Question: How is the property described in the document?
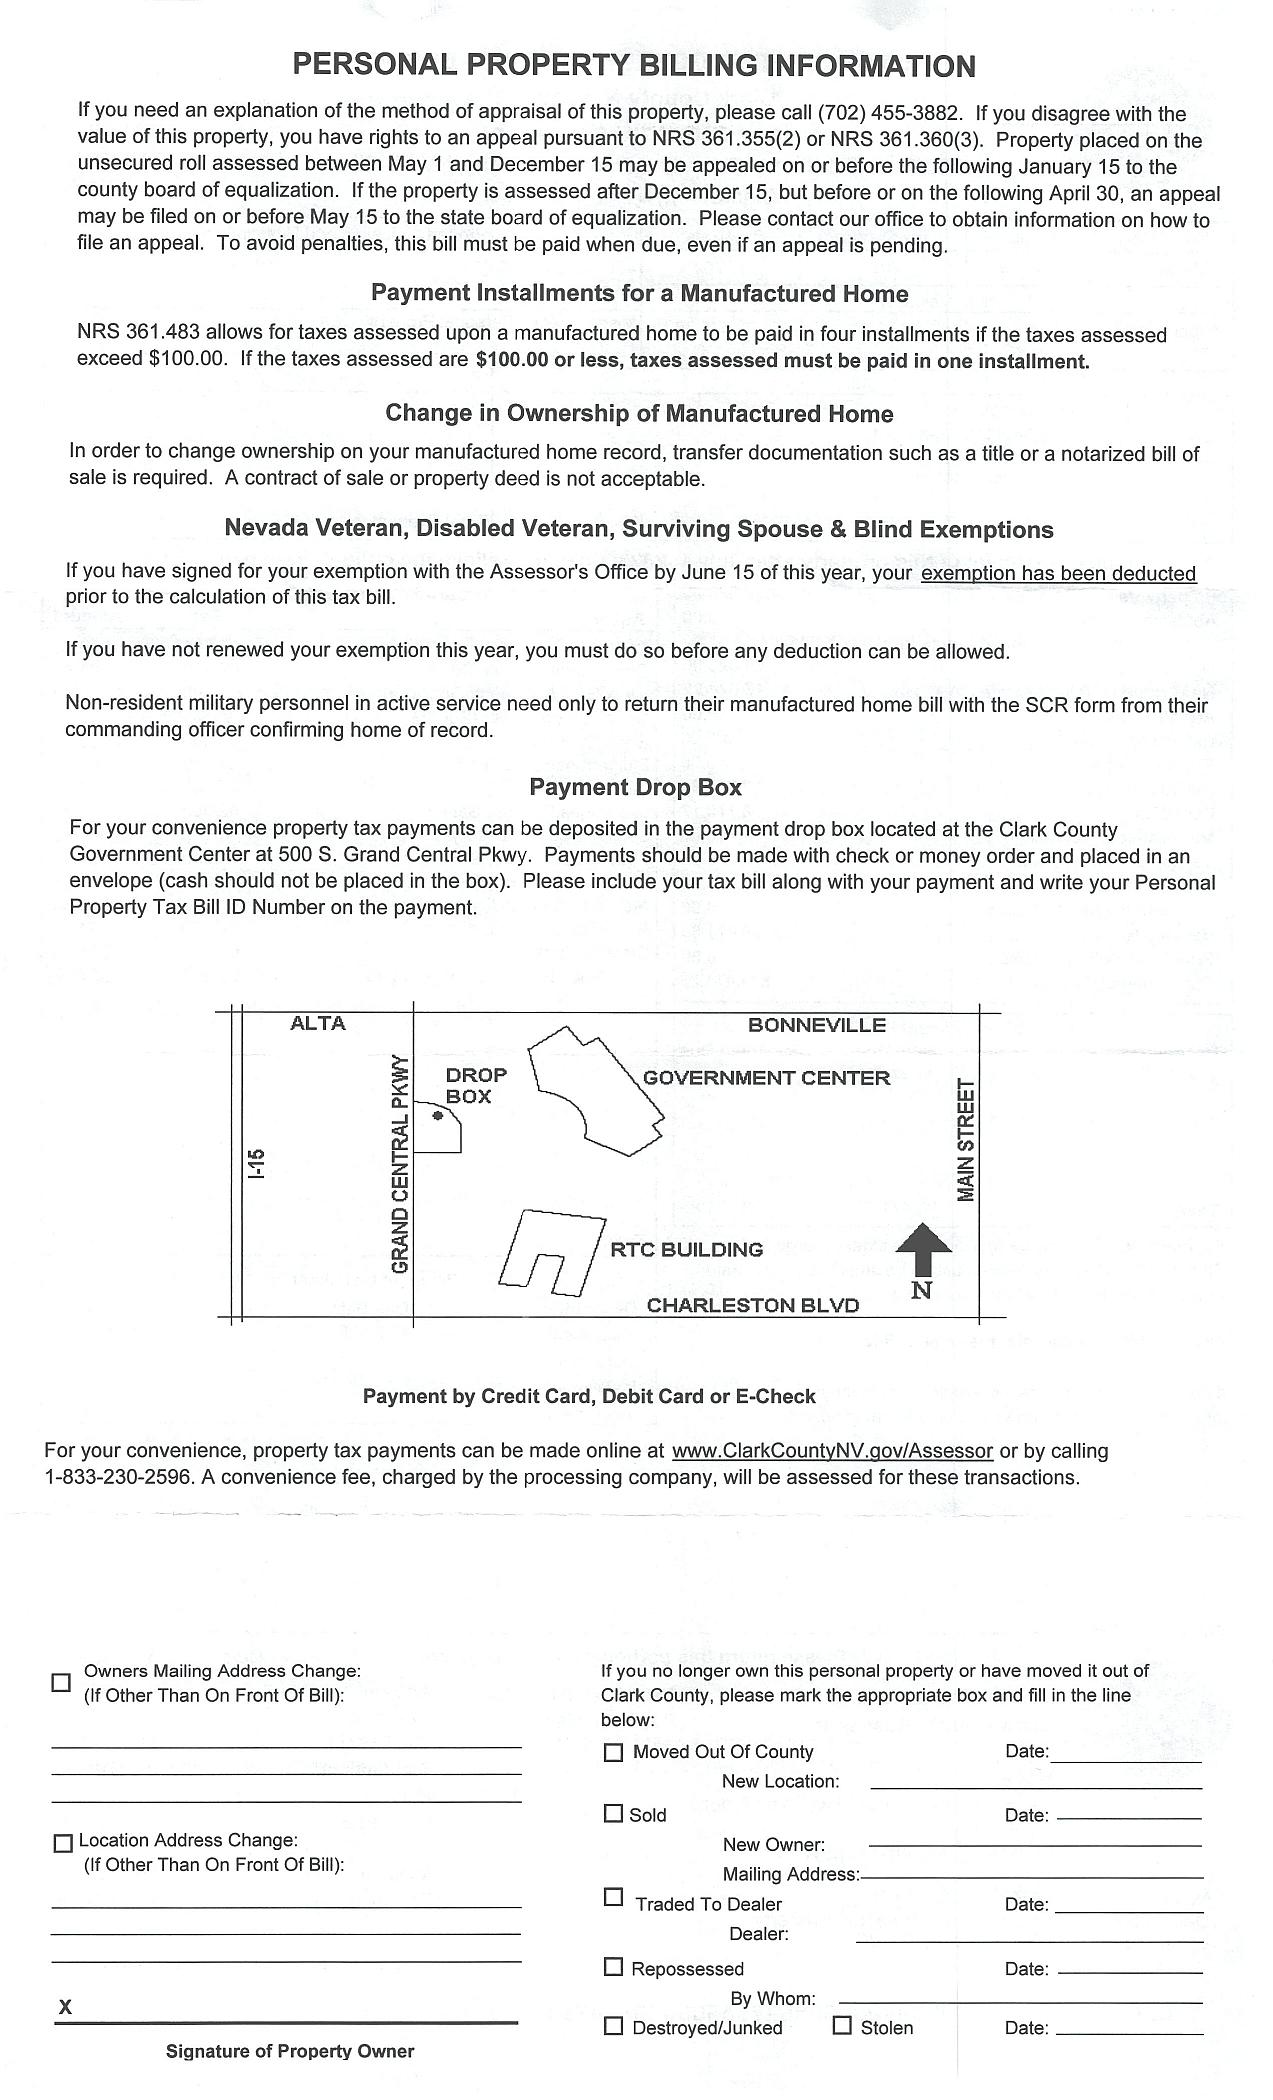
Answer: "Manufactured Home"